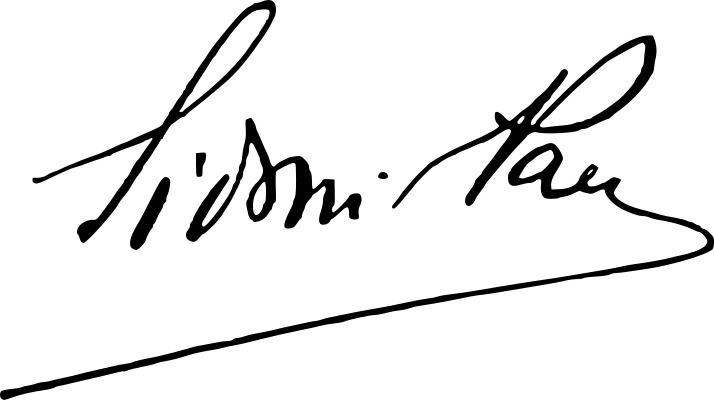
Signature of: sidónio pais